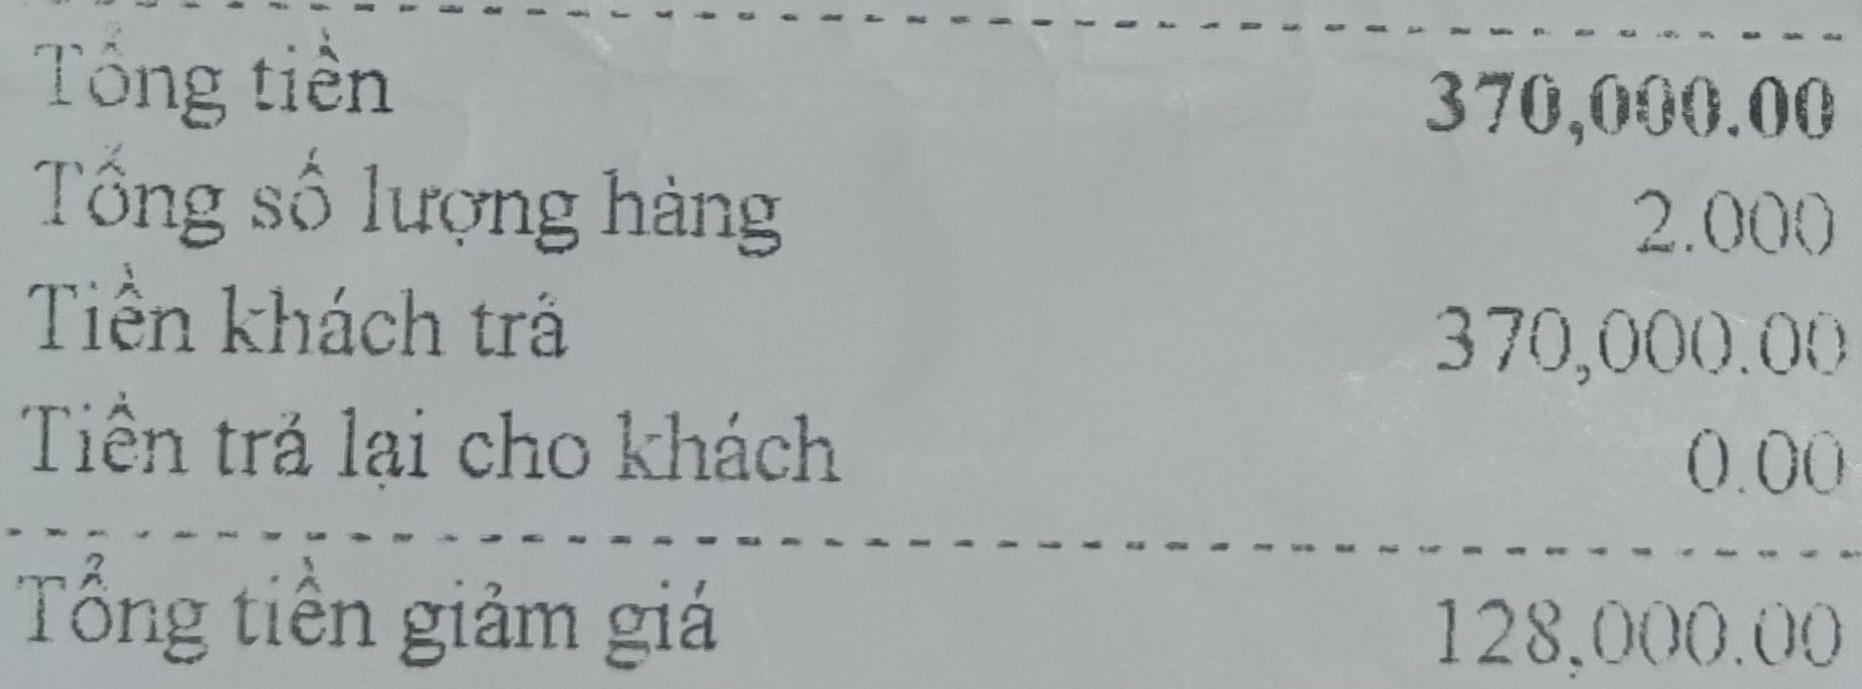
Tổng tiền 370,000.00
Tổng số lượng hàng 2.000
Tiền khách trả 370,000.00
Tiền trả lại cho khách 0.00
Tổng tiền giảm giá 128,000.00